Question: What is the main concern?
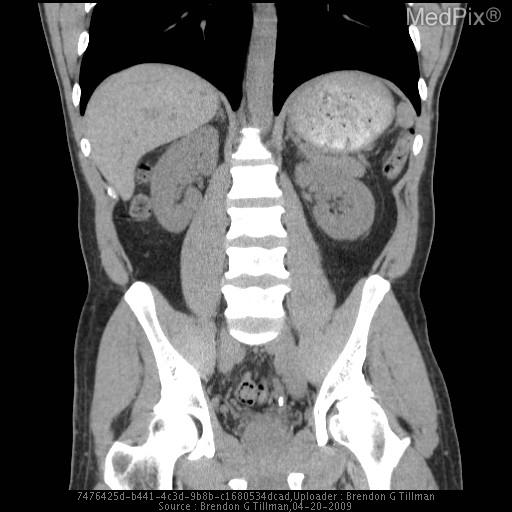
Answer: The findings suggest Non contrast CT of the abdomen demonstrates perinephric stranding of the left kidney and mild hydronephrosis.  Two distal left ureteroliths are present, associated with obstruction and both measuring about 6 mm.  Also fatty replacement of the left psoas muscle from a previous myositis.. More distal obstructing ureterolith with mild hydronephrosis on the left kidney.   Incidental note is made of asymmetry of the left psoas size due to atrophy of the left psoas from a previous myositis.. The patient might have a history of 51 y/o male presented to the ER with acute sharp left flank pain and blood in urine..